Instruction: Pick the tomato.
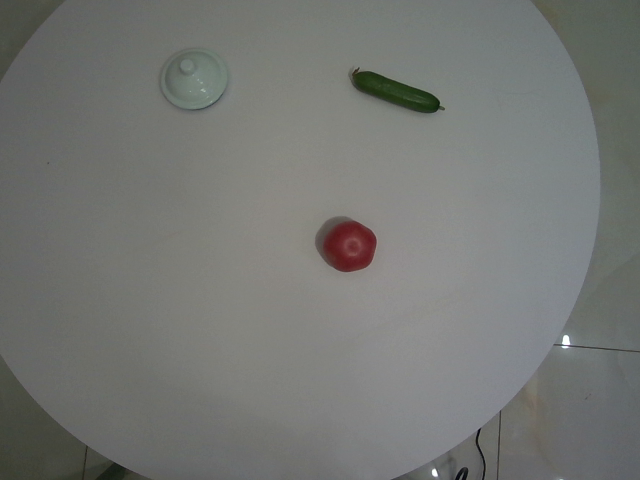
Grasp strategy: vertical